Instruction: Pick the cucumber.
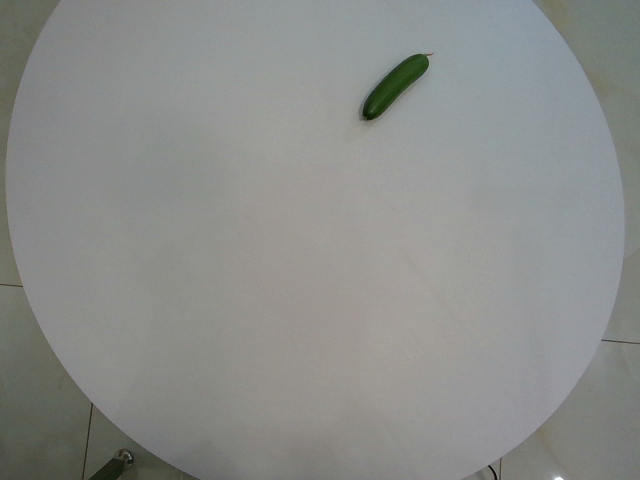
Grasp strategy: vertical